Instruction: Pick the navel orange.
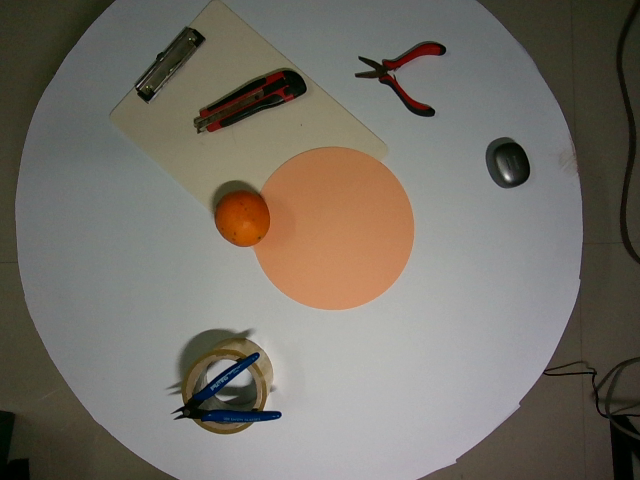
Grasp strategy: vertical